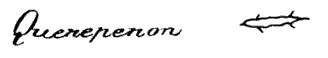
Signature of: kineubenae